Question: What is the filing due date as per the document?
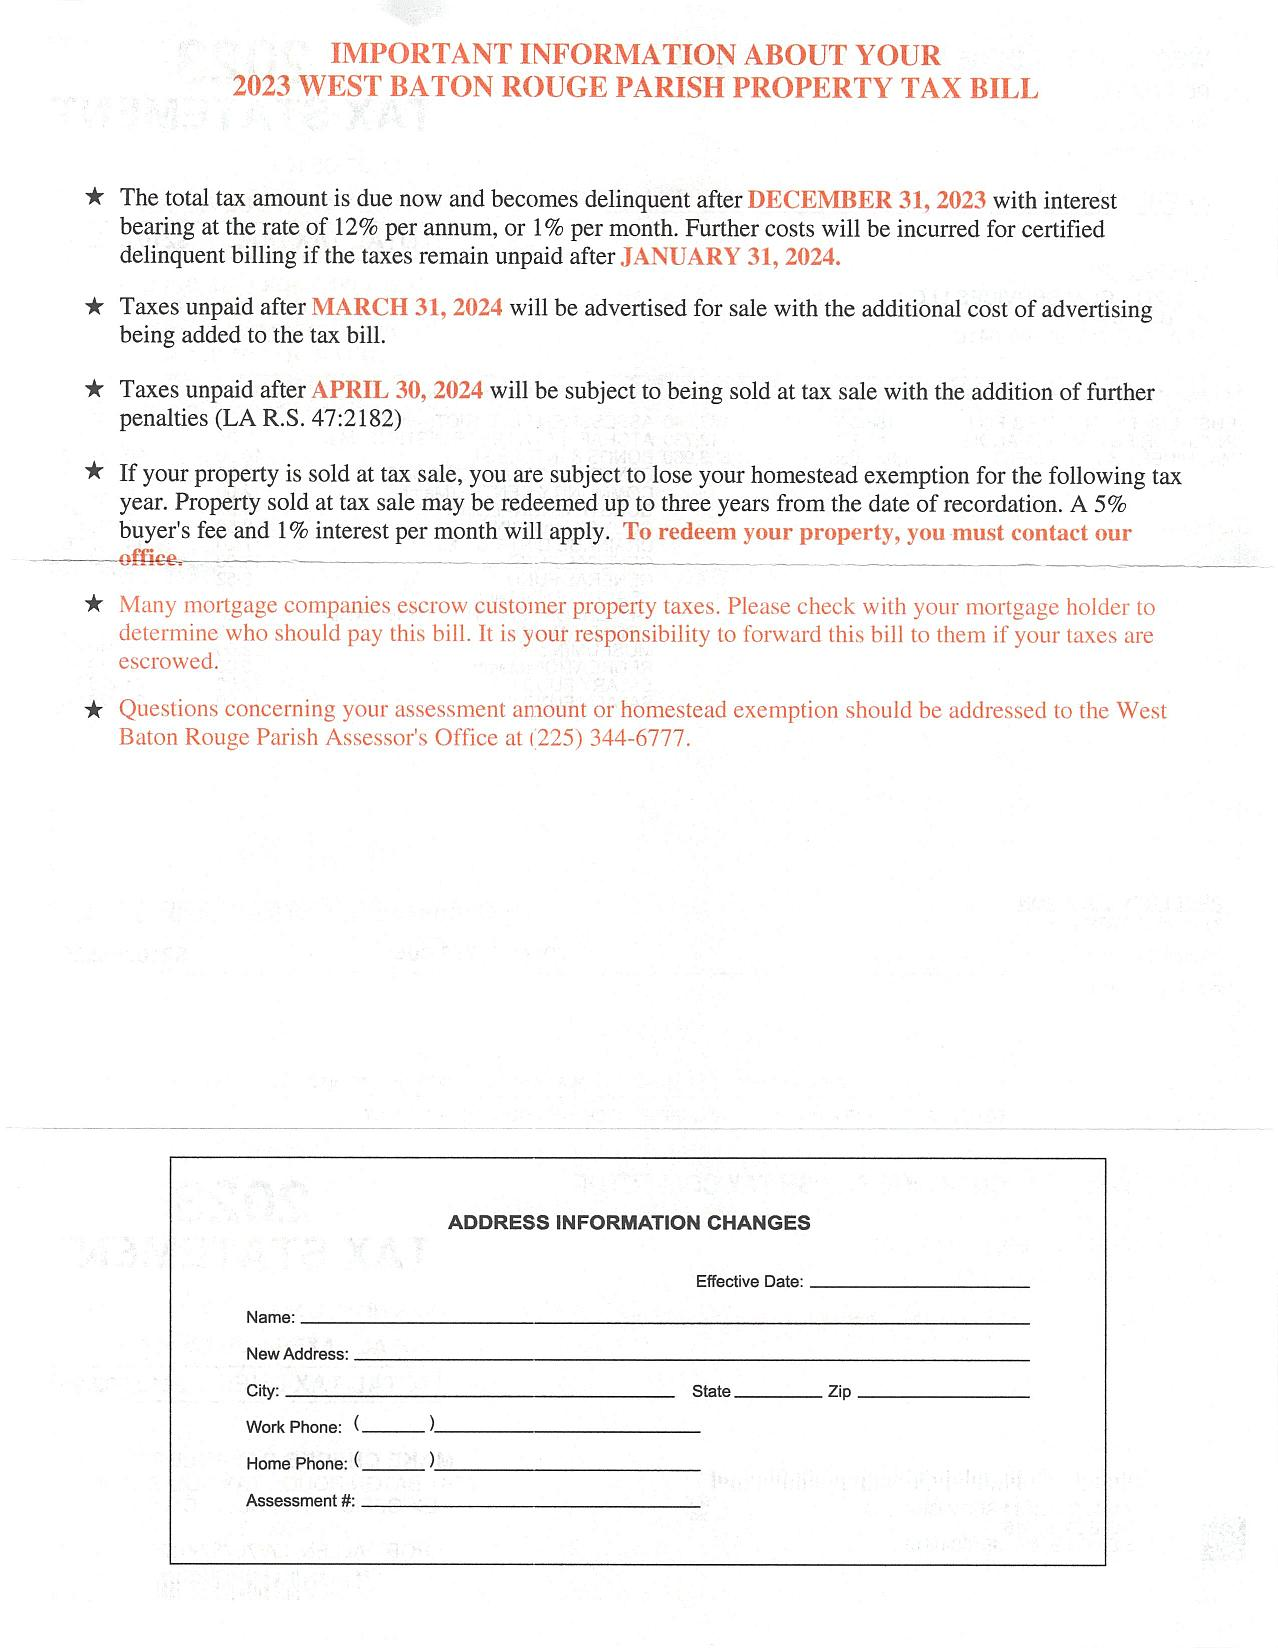
Answer: "31-Dec-23"